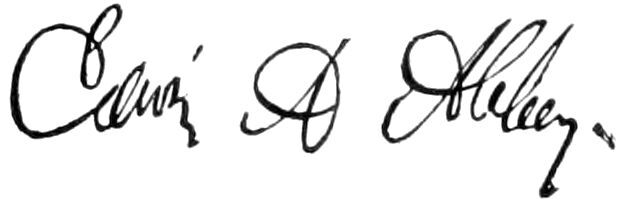
Signature of: edwin austin abbey